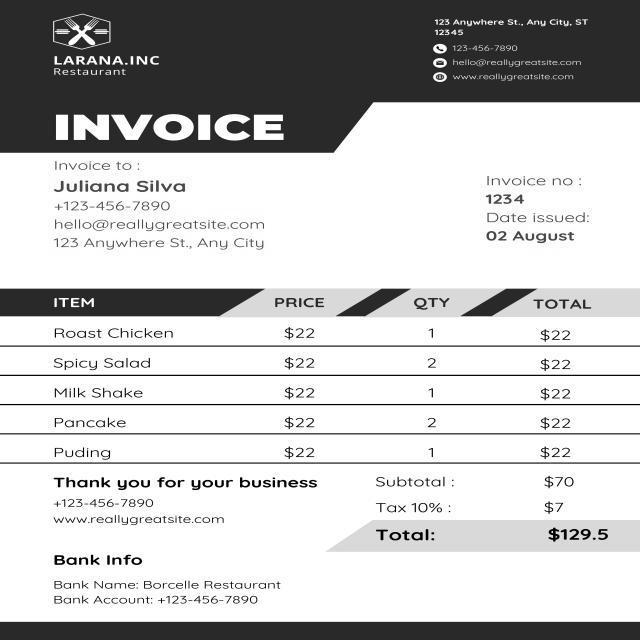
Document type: Invoice